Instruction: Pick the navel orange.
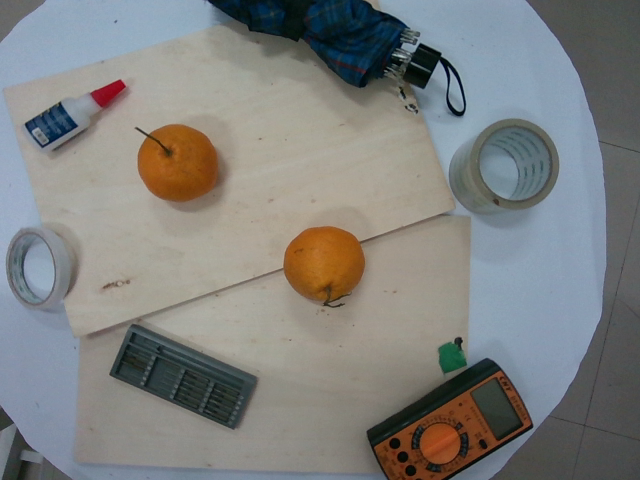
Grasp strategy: vertical